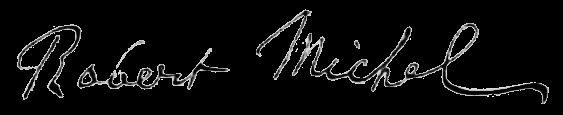
Signature of: robert andré michel